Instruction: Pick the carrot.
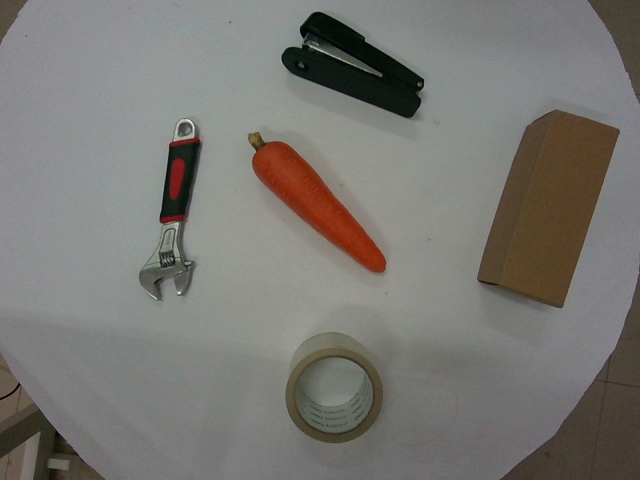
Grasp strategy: vertical